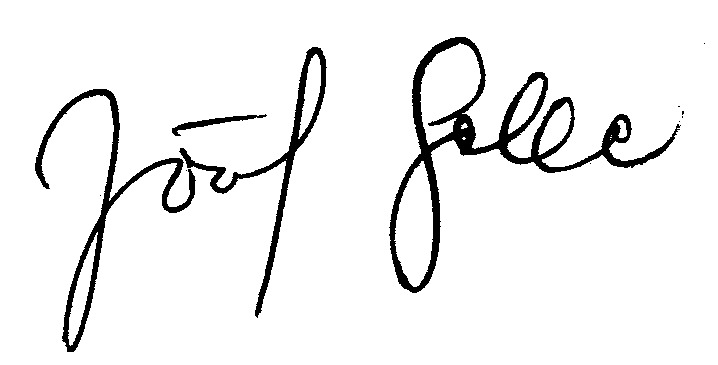
Signature of: józef golec